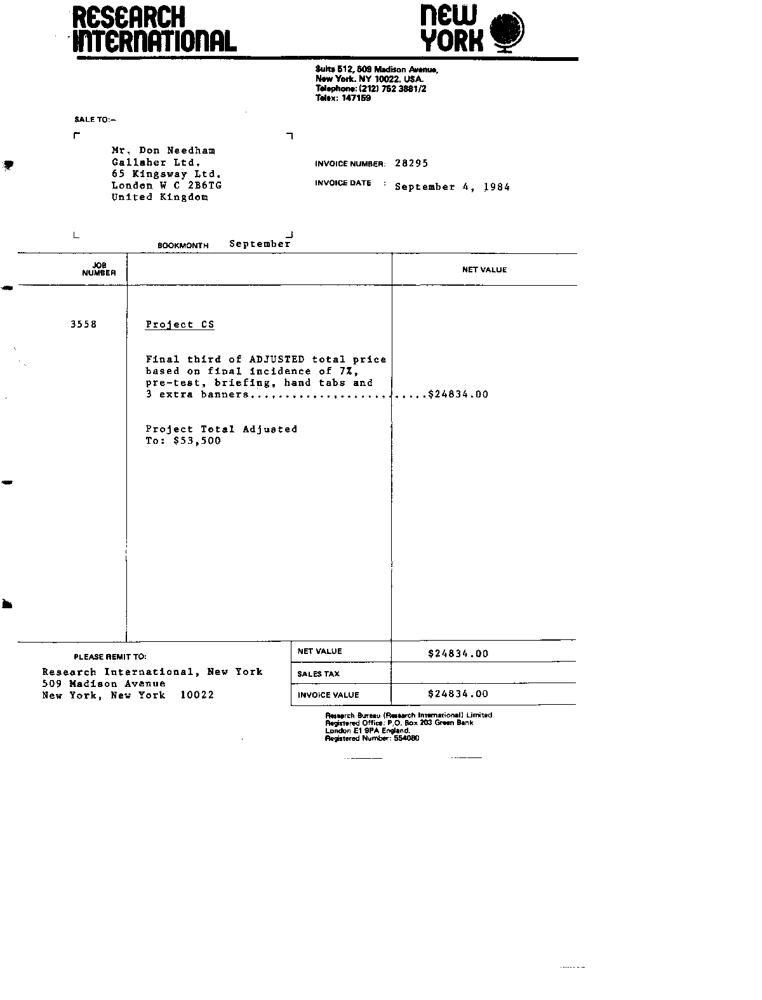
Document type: Invoice